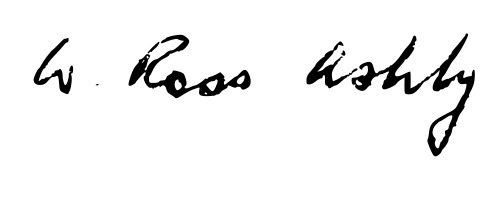
Signature of: w ross ashby